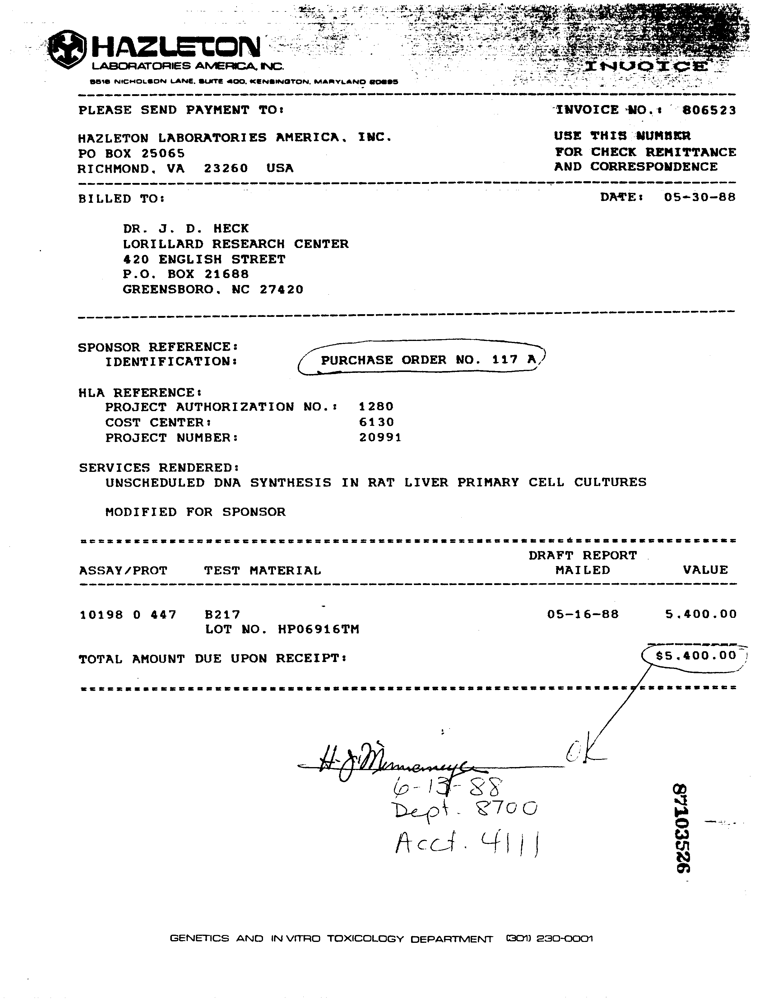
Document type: Invoice